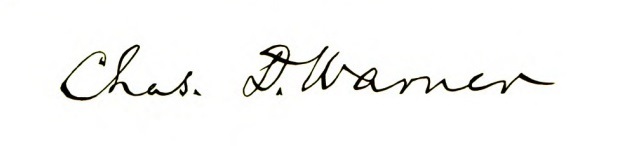
Signature of: charles dudley warner